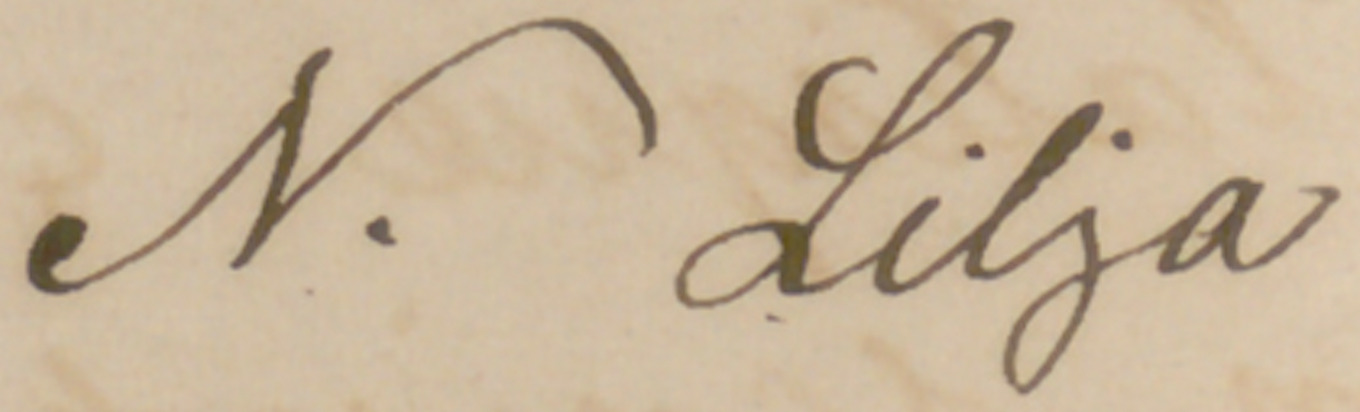
Signature of: nils lilja